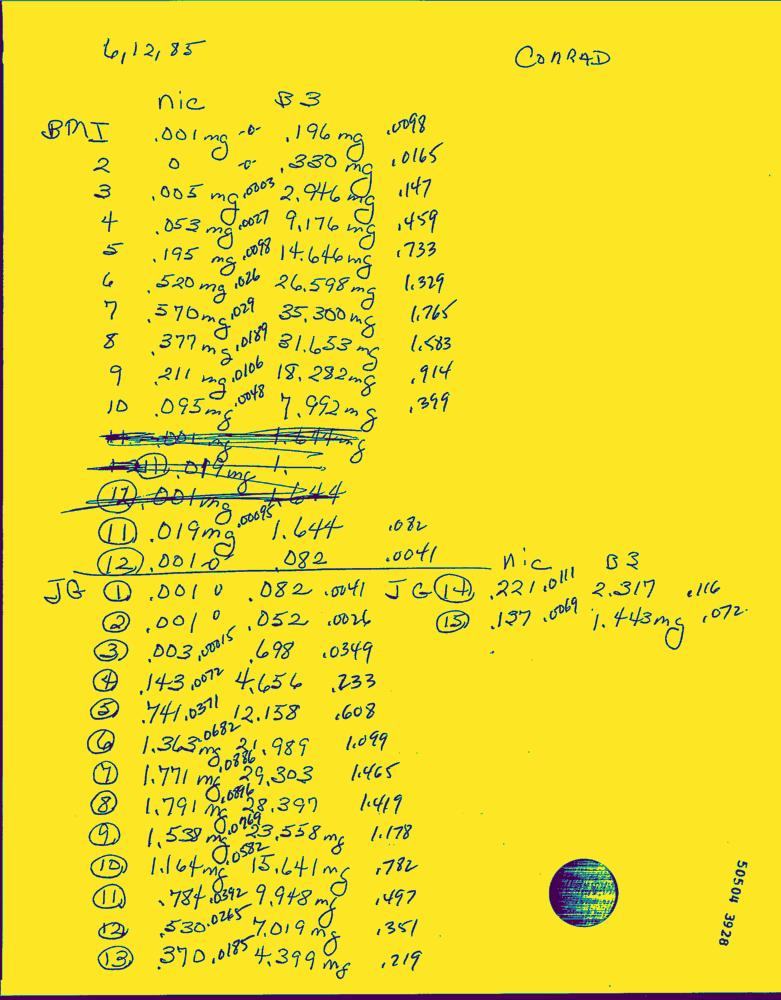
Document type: Hand-Written